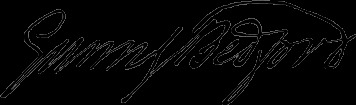
Signature of: gunning bedford jr